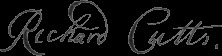
Signature of: richard cutts